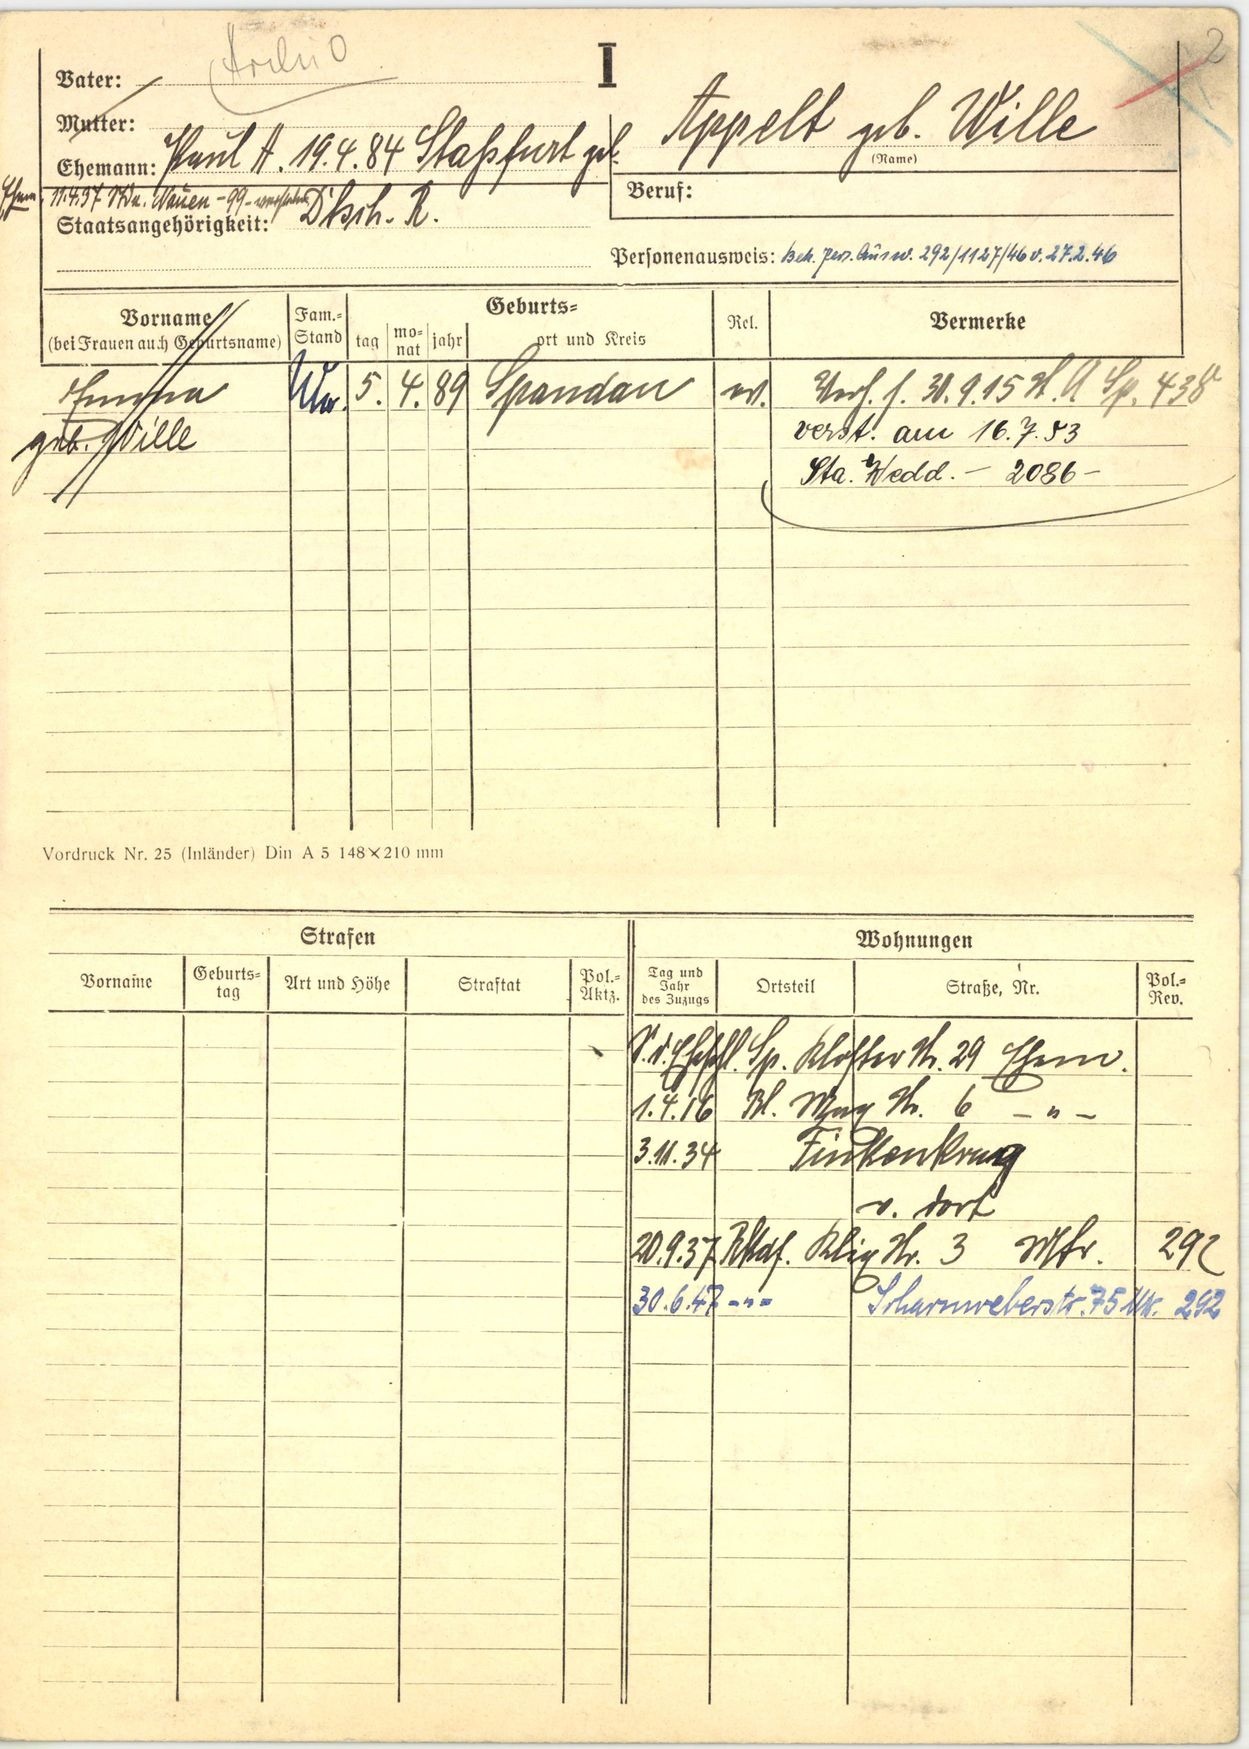
Appelt geb. Wille